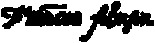
Signature of: francis johnson